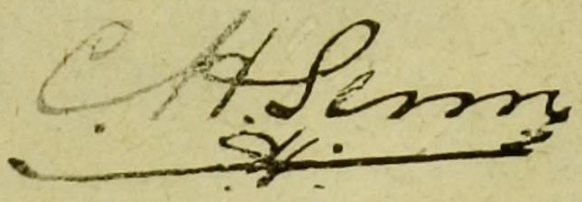
Signature of: charles herman senn